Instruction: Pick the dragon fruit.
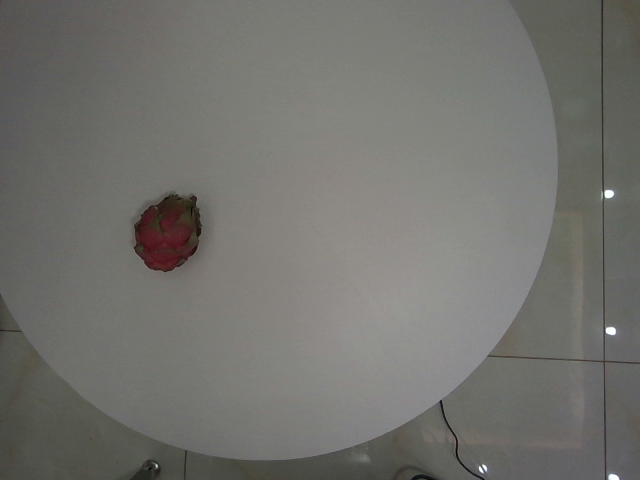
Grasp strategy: vertical